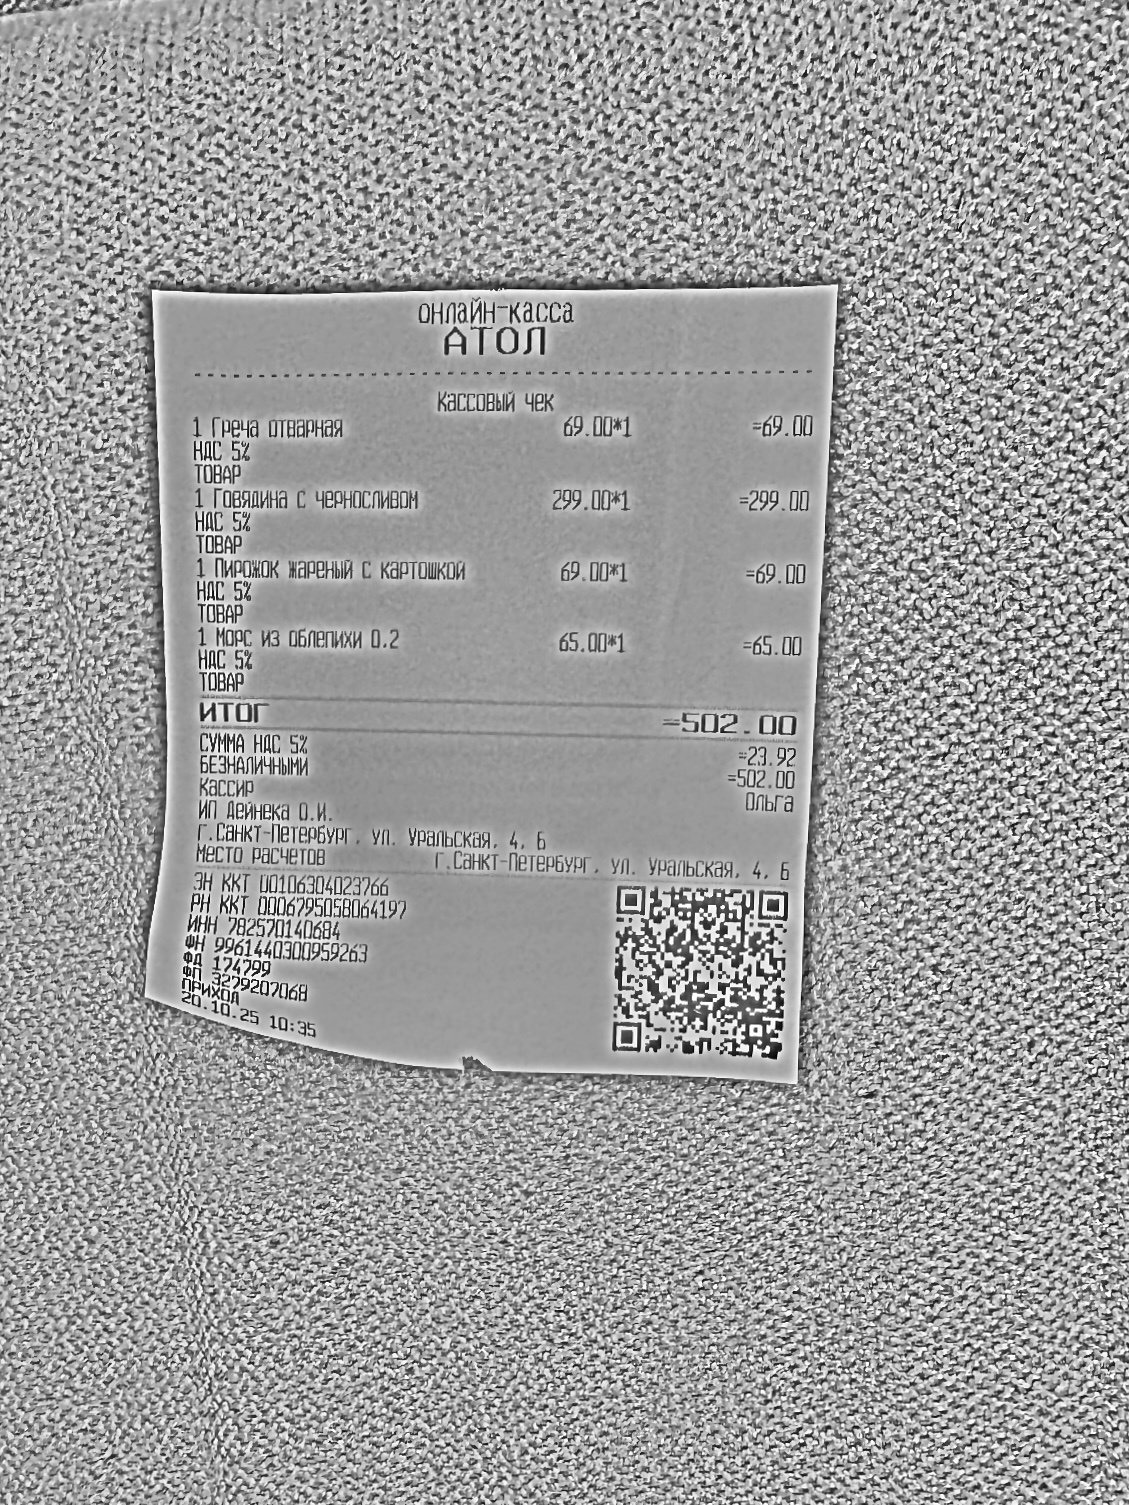
Продавец: ИП Дейнека О.И.
ИНН: 782570140684
Дата: 20.10.25
Товары: 1 Греча отварная; 1 Говядина с черносливом; 1 Пирожок жареный с картошкой; 1 Морс из облепихи 0,2
Количество: 1; 1; 1; 1
Цена: 69.00; 299.00; 69.00; 65.00
Сумма: 69.00; 299.00; 69.00; 65.00
Итого: 502.00